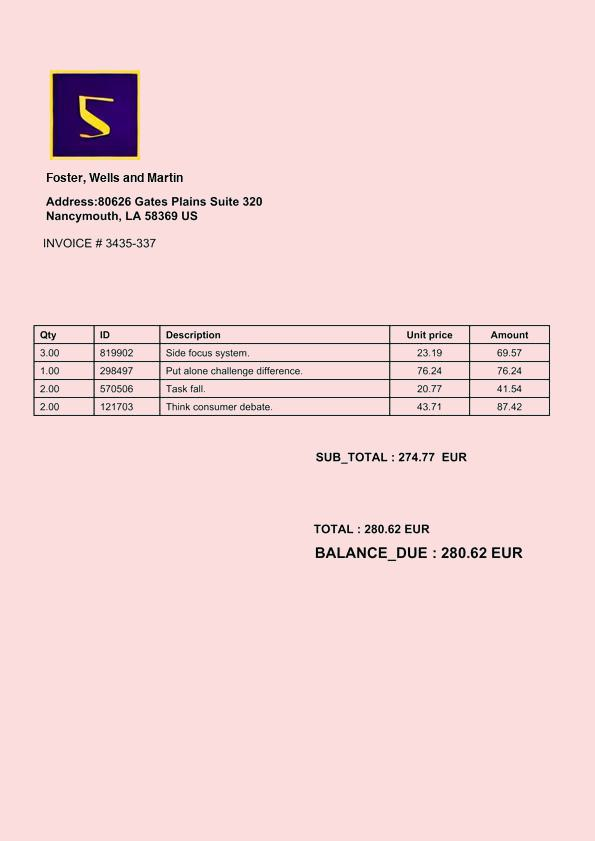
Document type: Invoice